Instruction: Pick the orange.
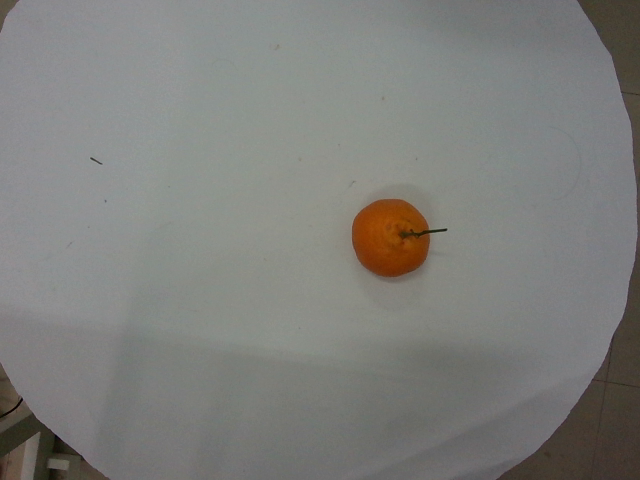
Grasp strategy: vertical